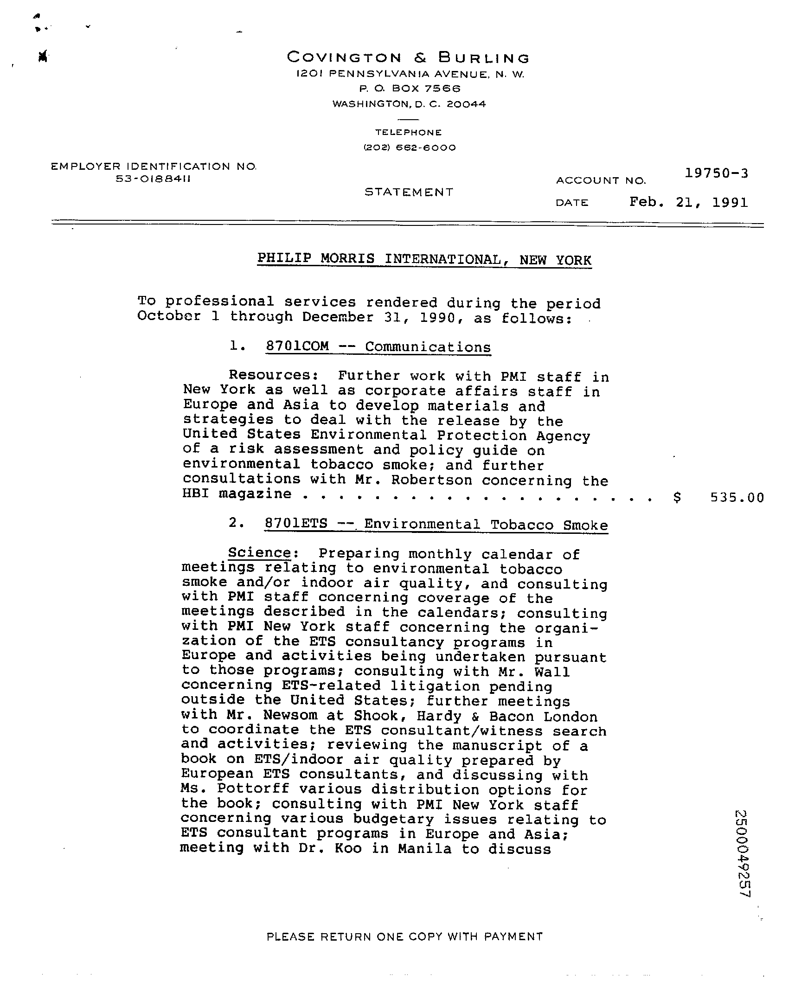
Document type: Invoice